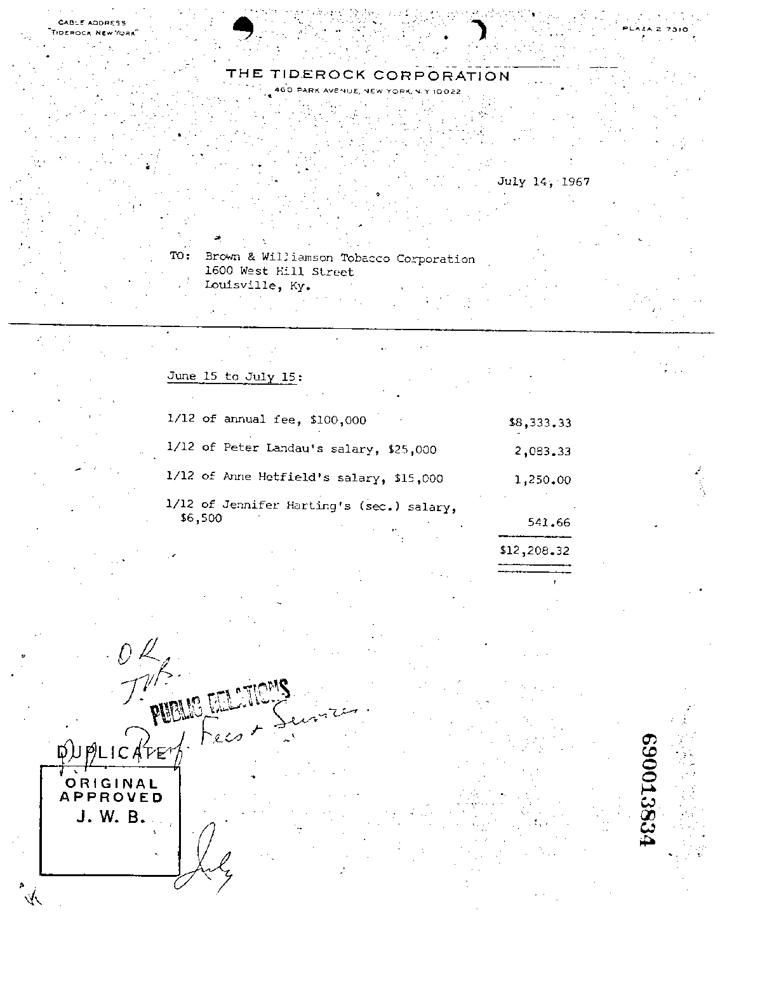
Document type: Invoice